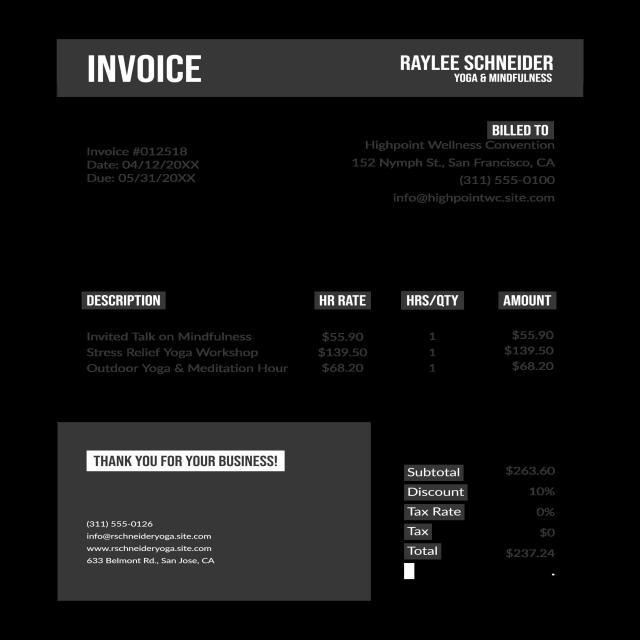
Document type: Invoice